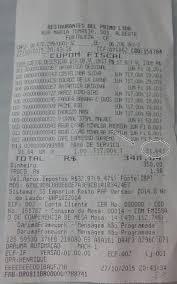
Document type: Invoice